Identify and extract the amount in words, amount in numbers, payee name, cheque date, and bank name from the image.
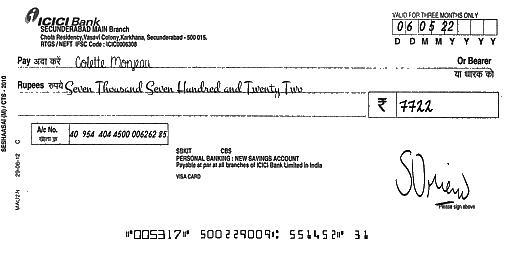
amt_in_words: Seven Thousand Seven Hundred and Twenty Two
amt_in_figures: 7722
payee_name: Colette Monjeau
bank_name: ICICI Bank
cheque_date: 06/05/22